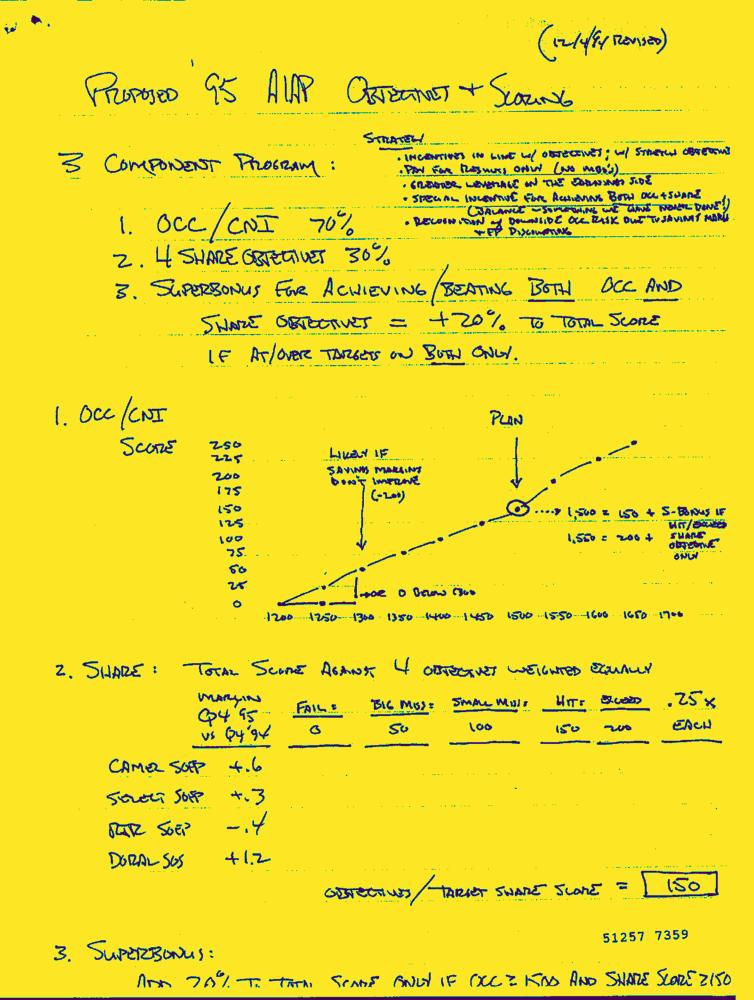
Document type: Hand-Written